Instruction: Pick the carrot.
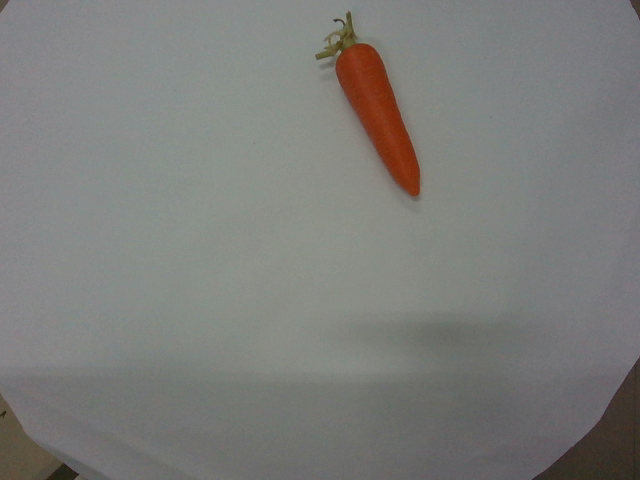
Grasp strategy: vertical